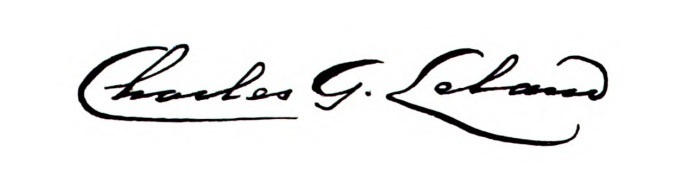
Signature of: charles godfrey leland